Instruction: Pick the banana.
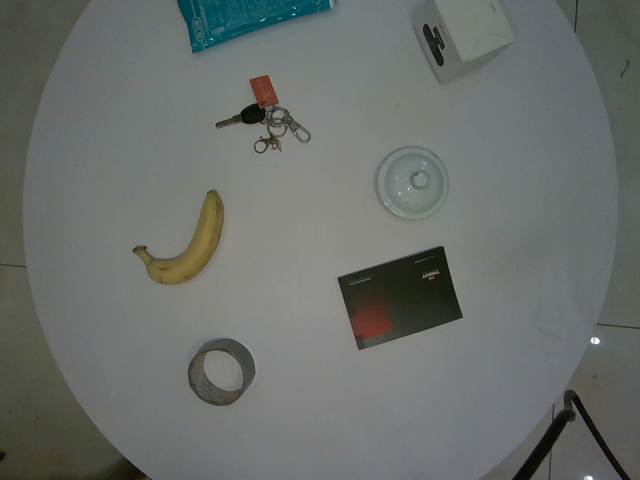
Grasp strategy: vertical